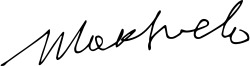
Signature of: maks velo